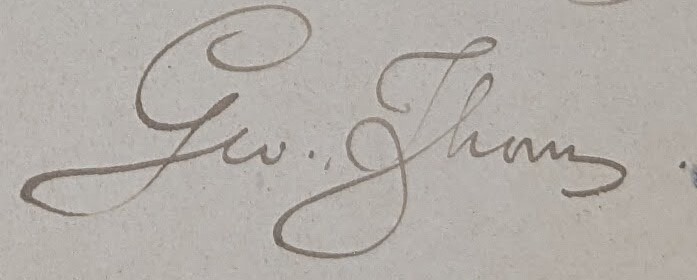
Signature of: q134539485